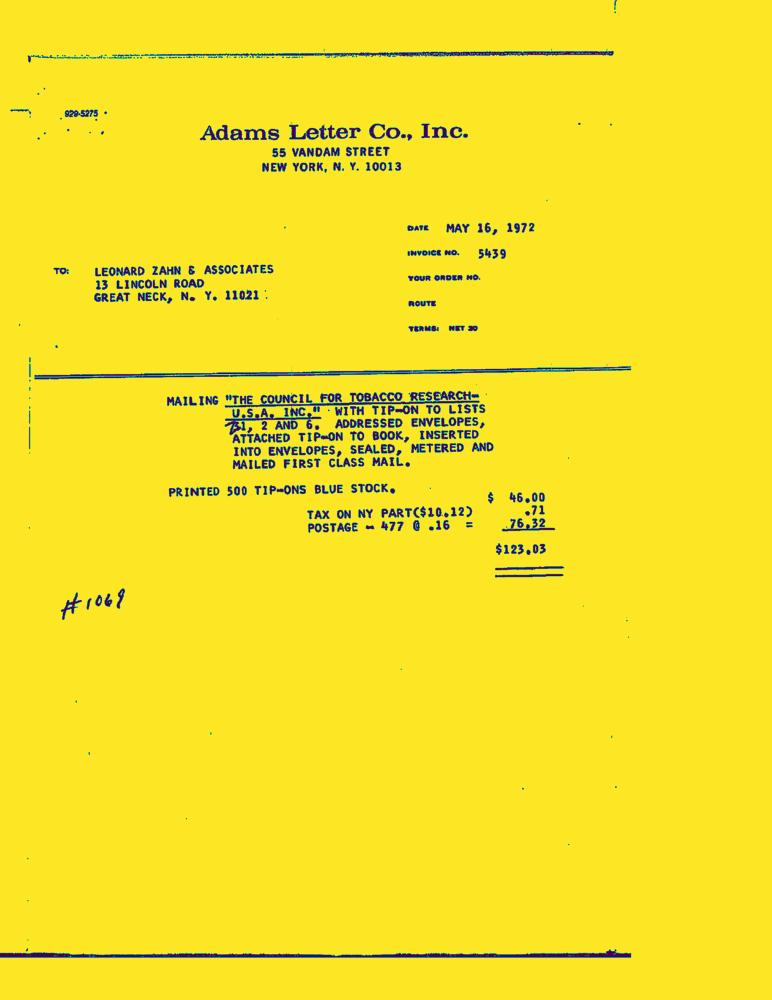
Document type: Invoice-Doc